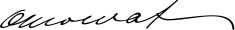
Signature of: oliver mowat